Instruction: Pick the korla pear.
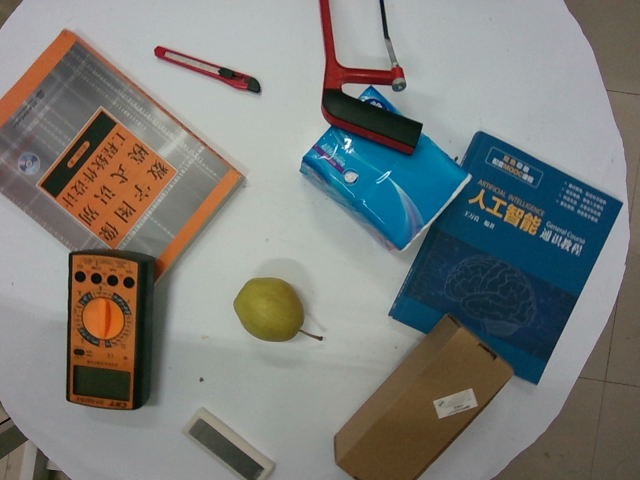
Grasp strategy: vertical